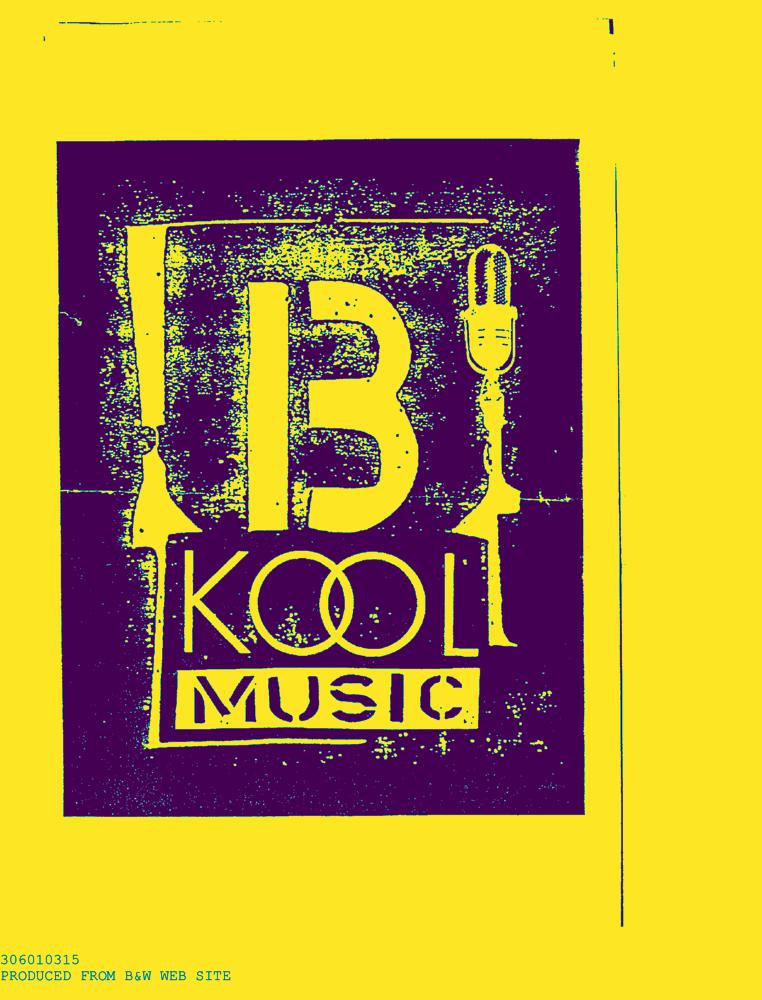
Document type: AD